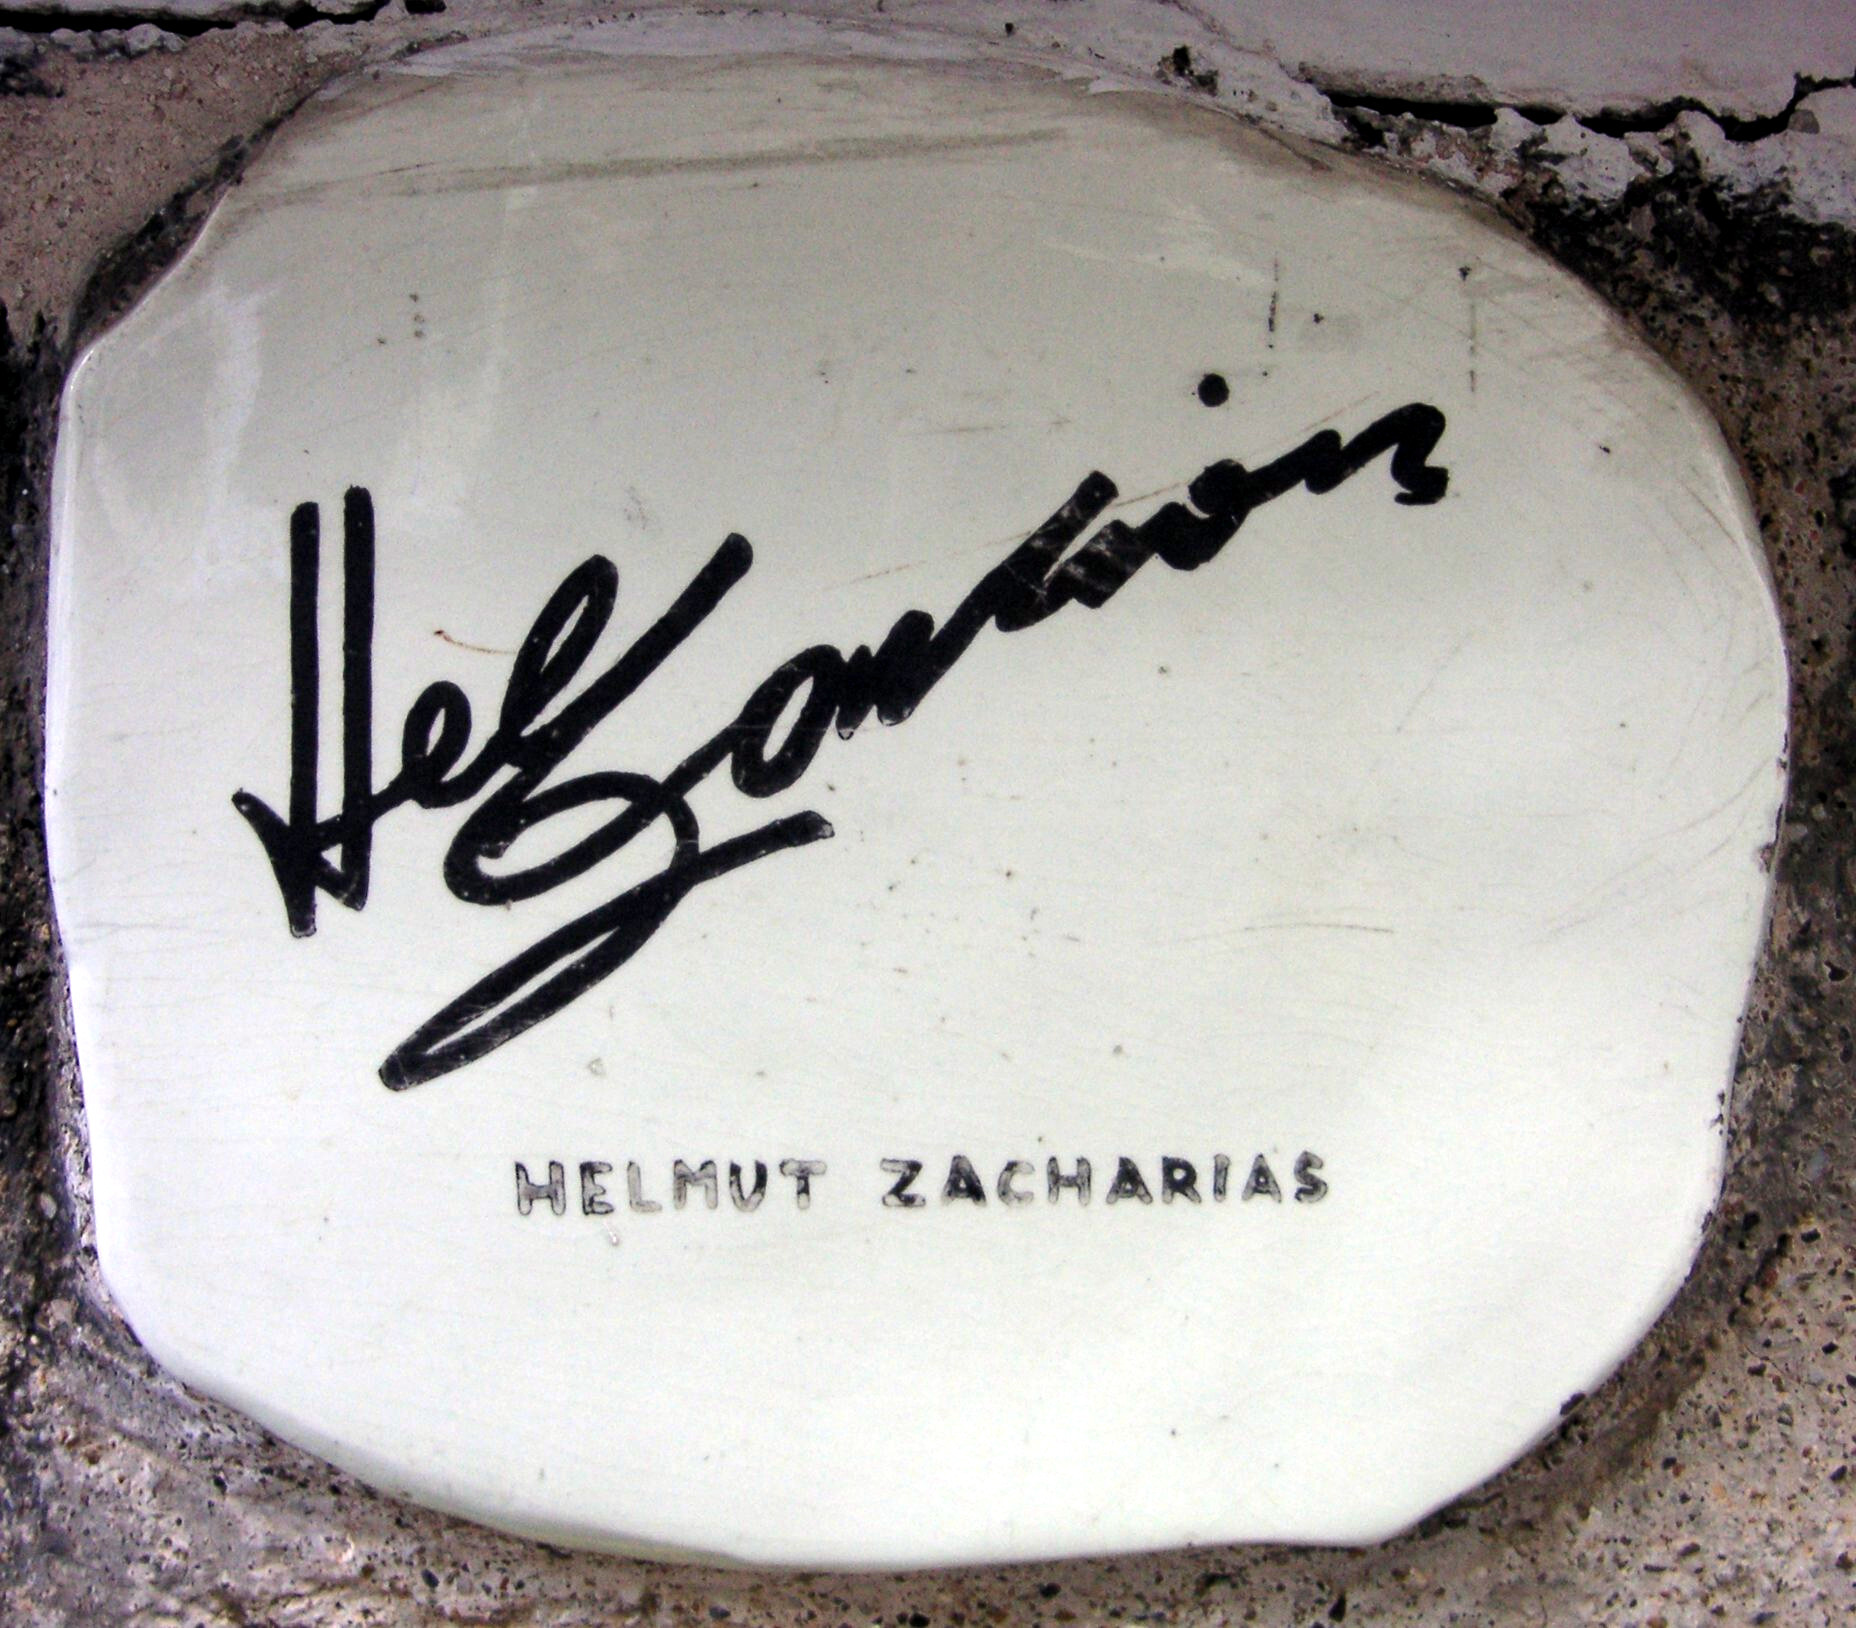
Signature of: helmut zacharias